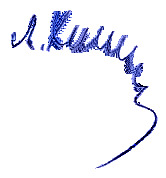
Signature of: lev khinchuk